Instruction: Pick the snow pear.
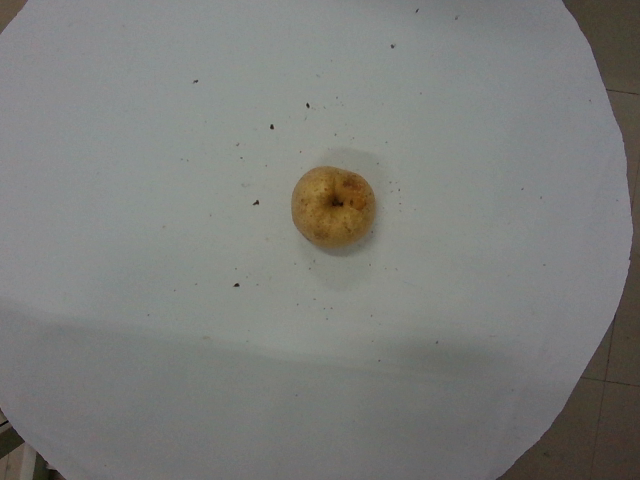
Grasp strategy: vertical